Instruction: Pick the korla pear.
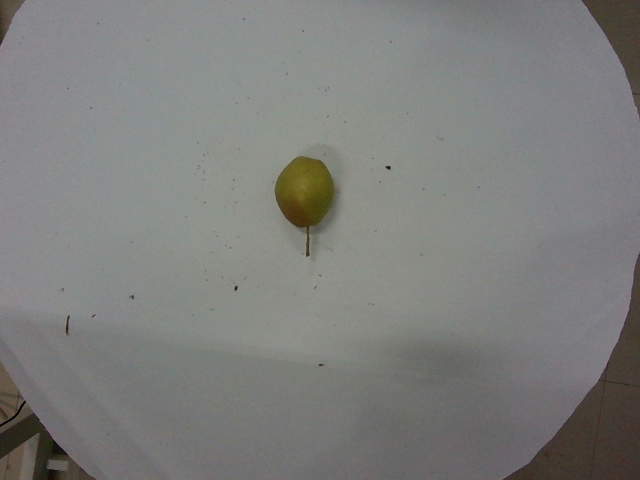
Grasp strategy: vertical